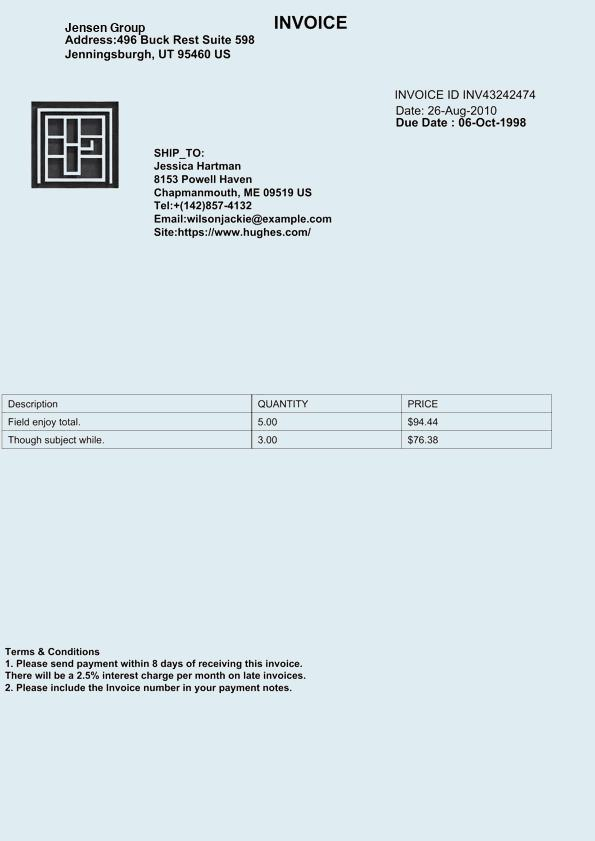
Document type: Invoice